Can you pull out the amount in words, numerical amount, payee's name, date of the cheque, and the bank's name from the image?
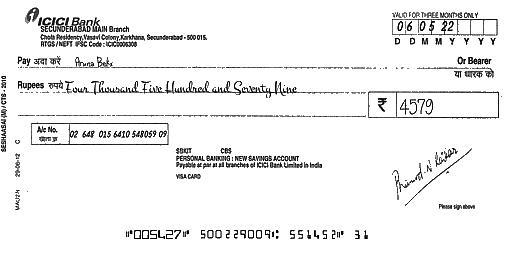
amt_in_words: Four Thousand Five Hundred and Seventy Nine
amt_in_figures: 4579
payee_name: Aruna Bekx
bank_name: ICICI Bank
cheque_date: 06/05/22